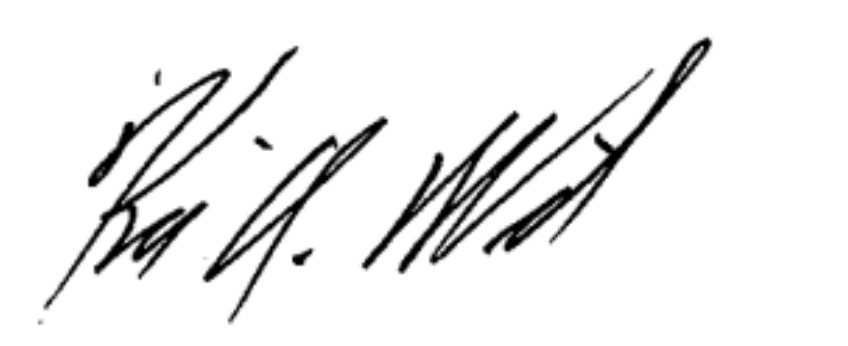
Signature of: kim a wilcox